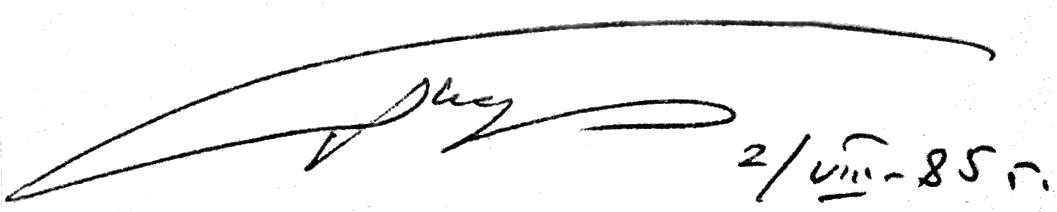
Signature of: alexei tupolev